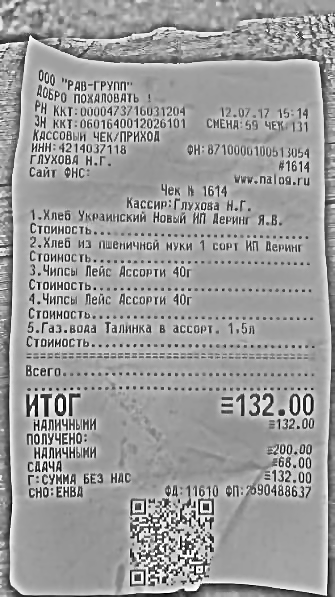
Продавец: ООО "РАВ-ГРУПП"
ИНН: 4214037118
Дата: 12.07.17
Итого: 132.00